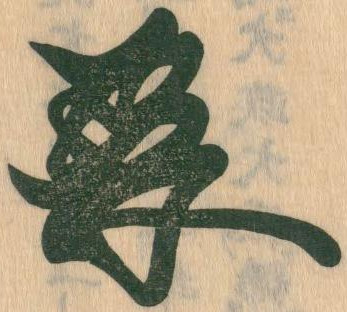
Signature of: ashikaga yoshihisa